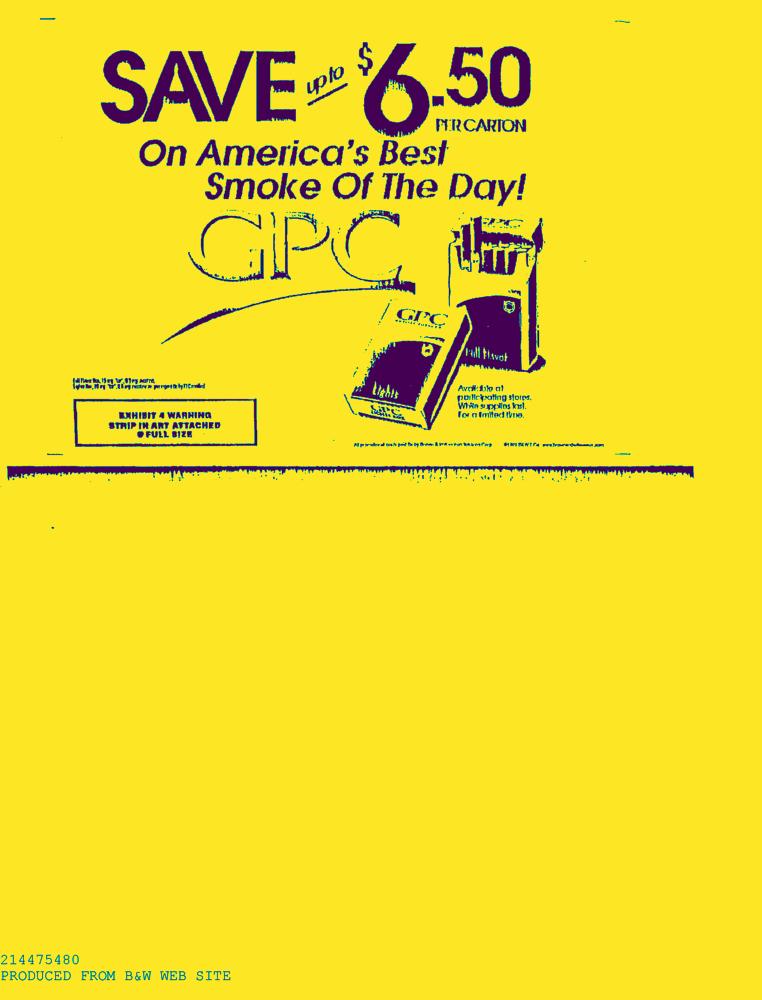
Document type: AD